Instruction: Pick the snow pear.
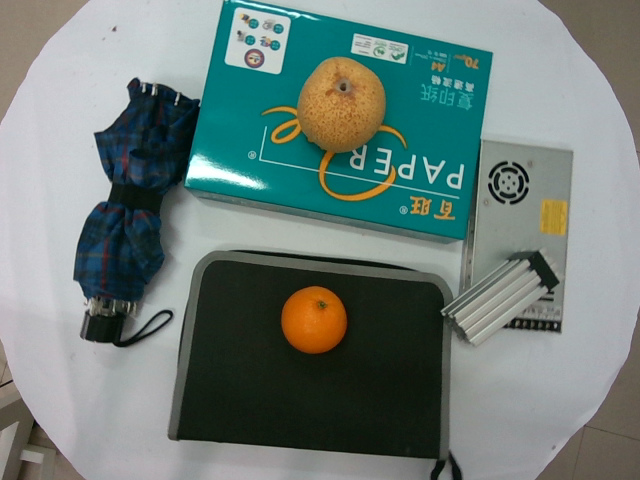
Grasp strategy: vertical